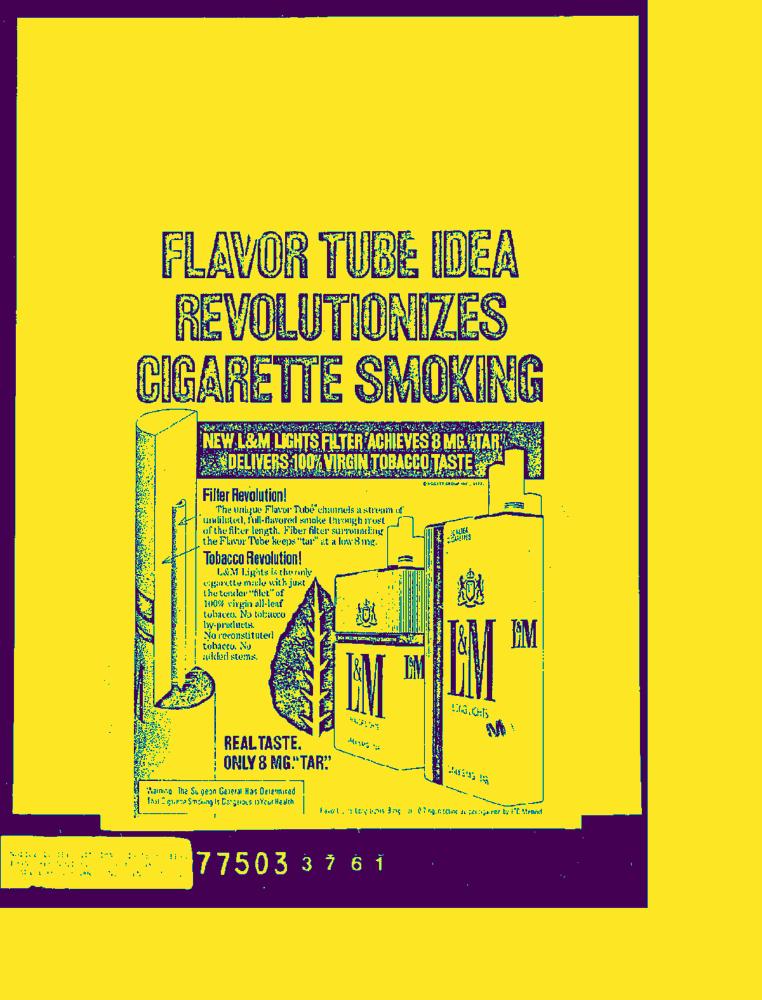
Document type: AD